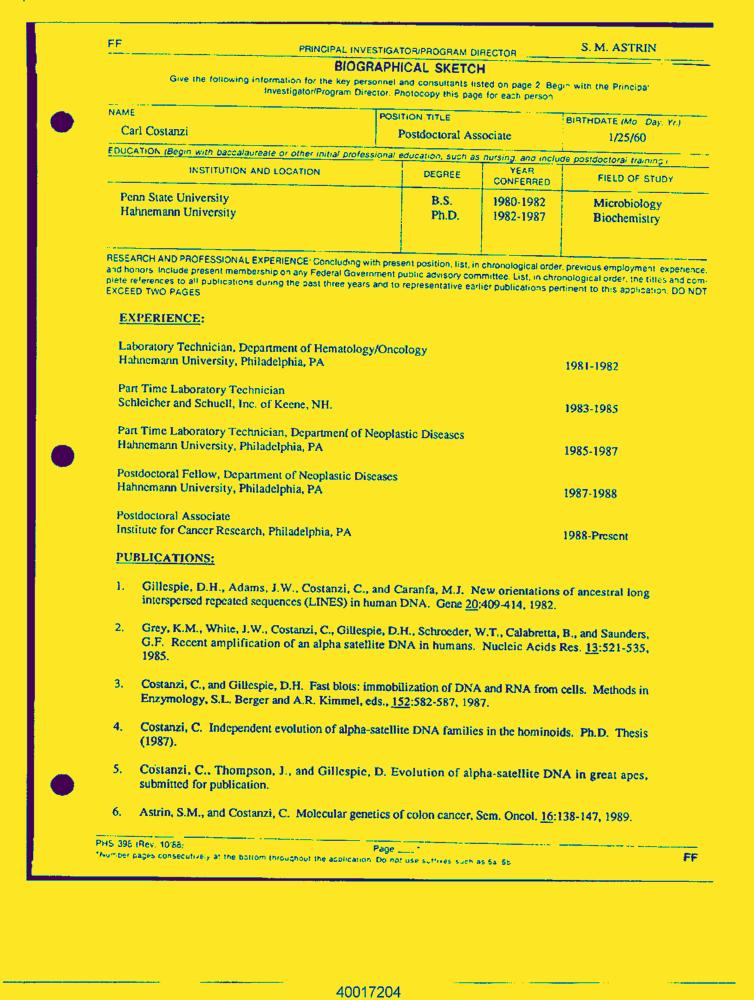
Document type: Resume-Doc